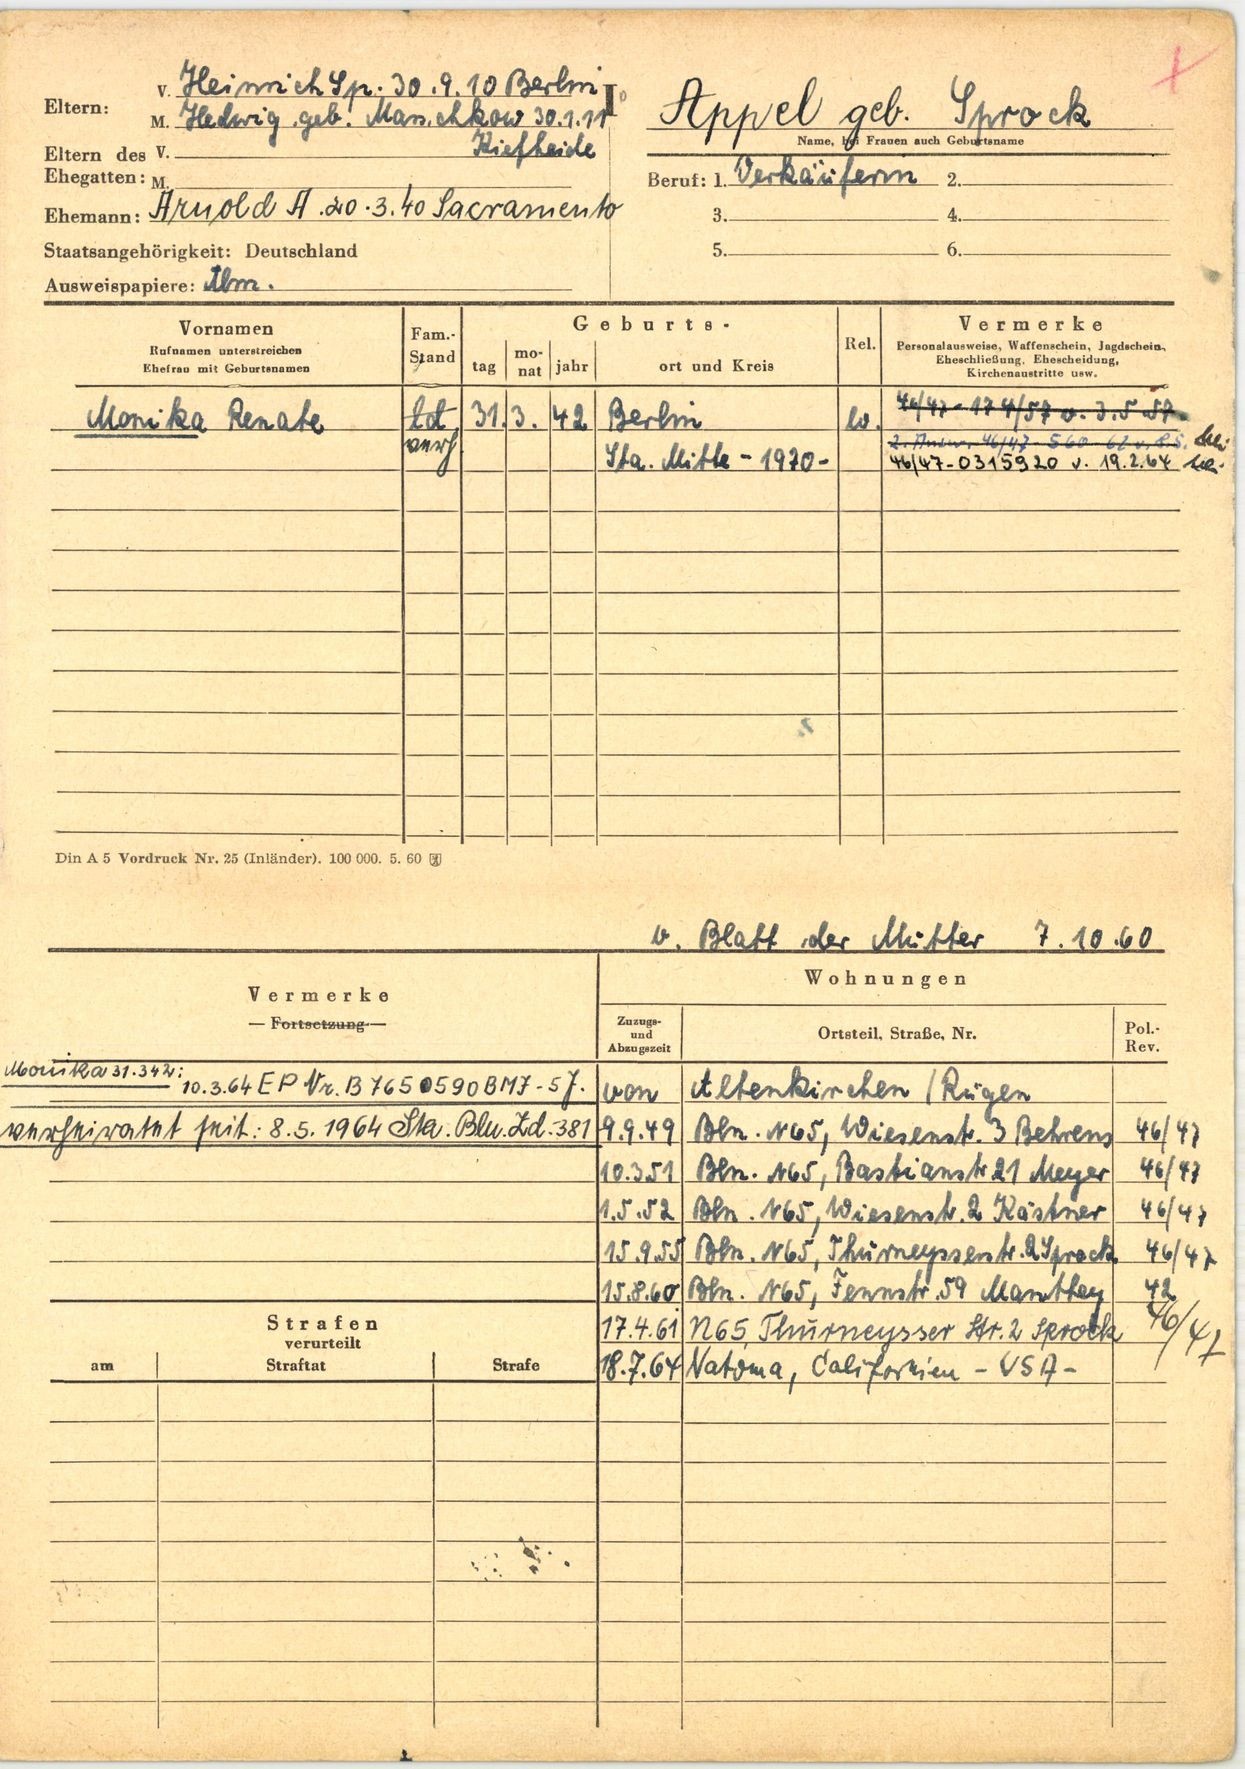
Appel geb. Sprock